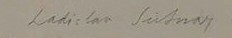
Signature of: ladislav sutnar